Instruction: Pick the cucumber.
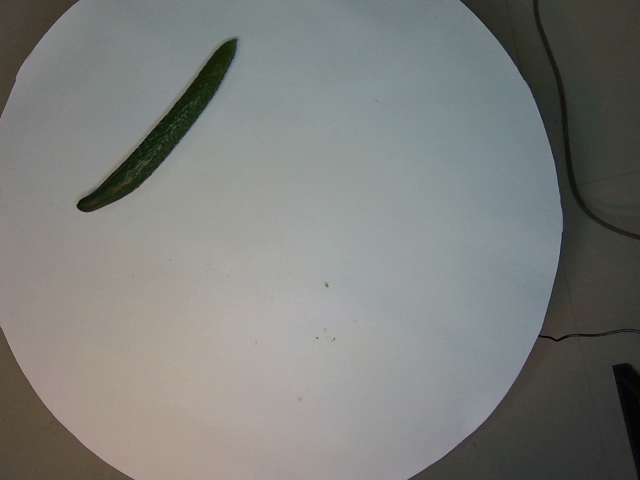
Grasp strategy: vertical